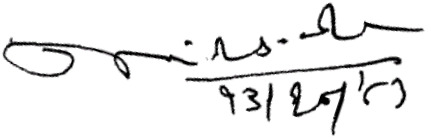
Signature of: jayant gadit